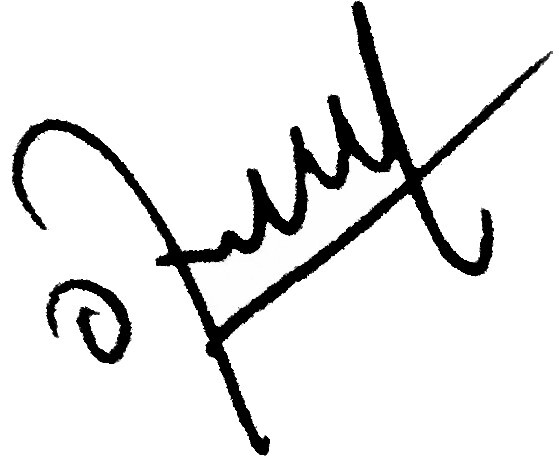
Signature of: orlando araujo